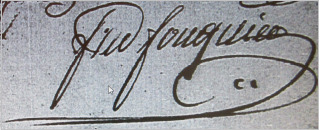
Signature of: louis frédéric fouquier long